Question: What is the appraised value of the property as recorded in the document?
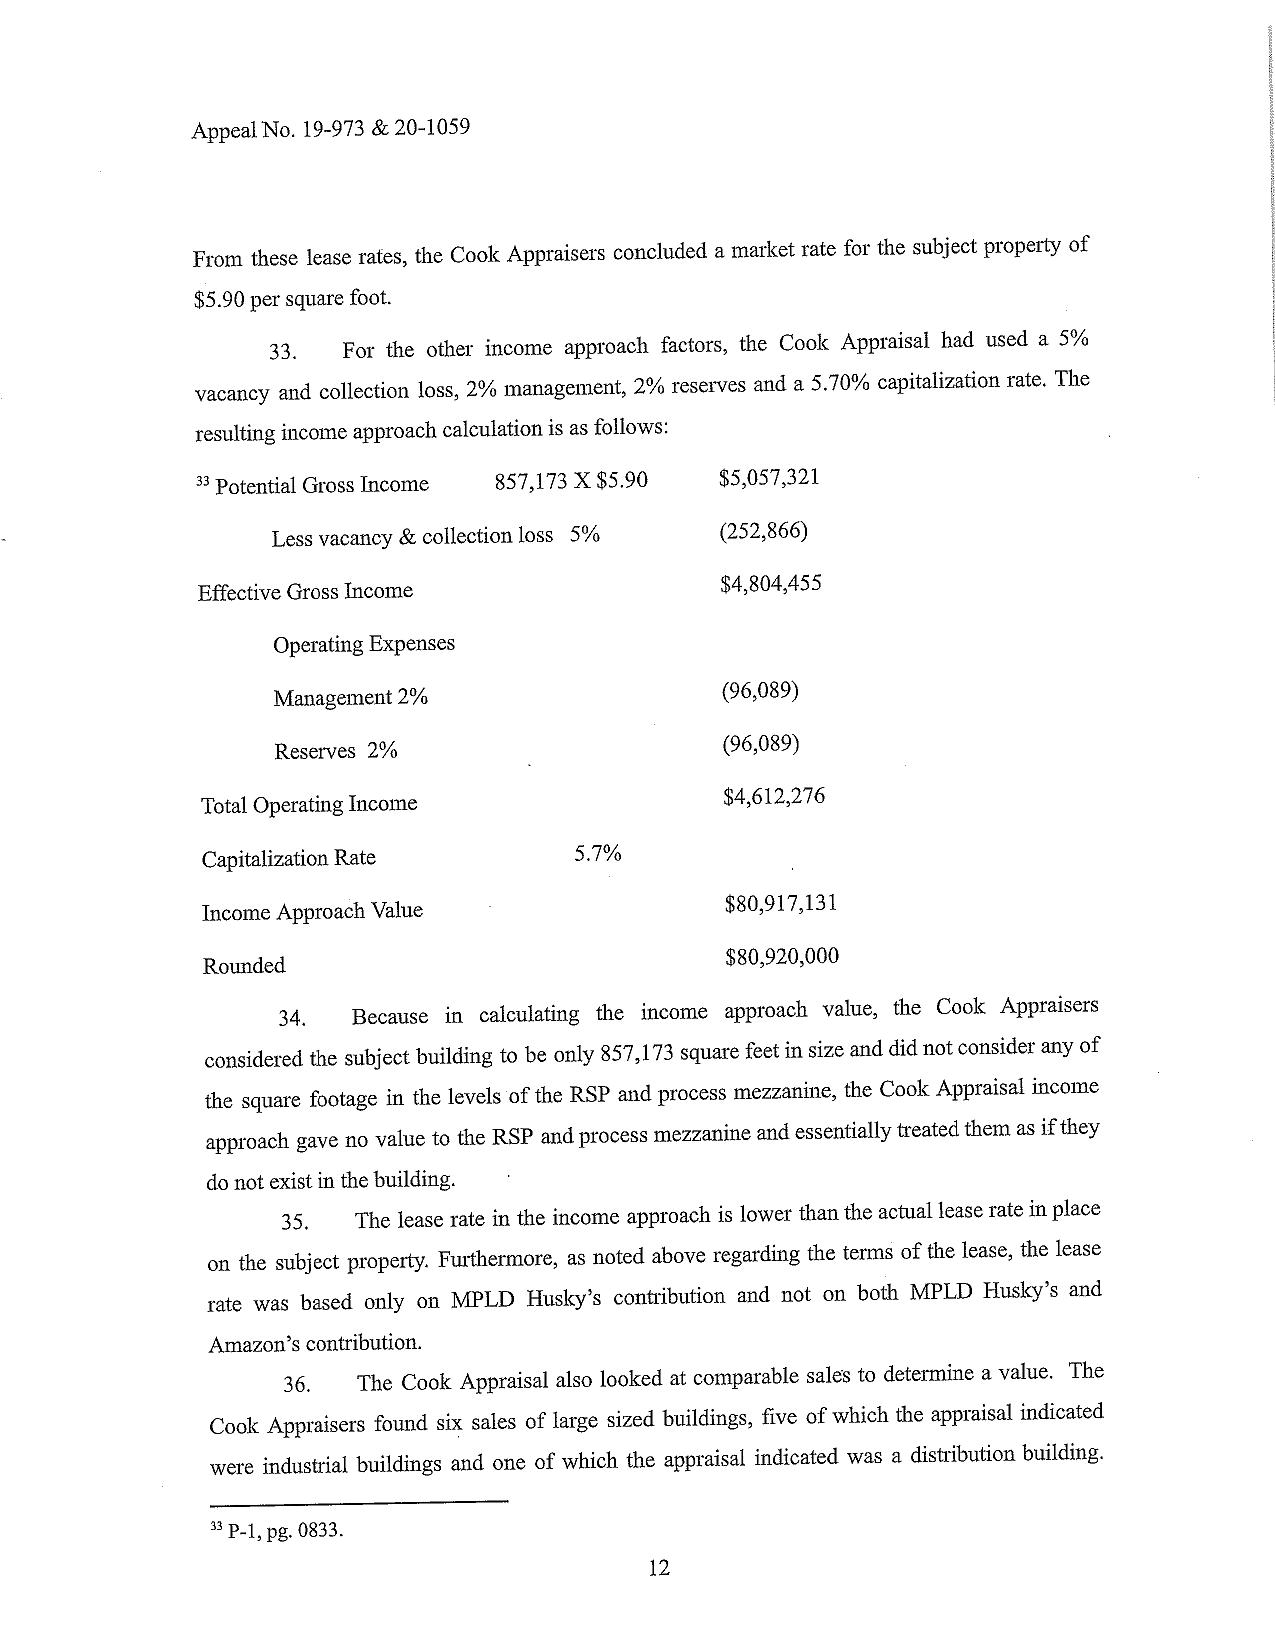
Answer: "$80,920,000 "